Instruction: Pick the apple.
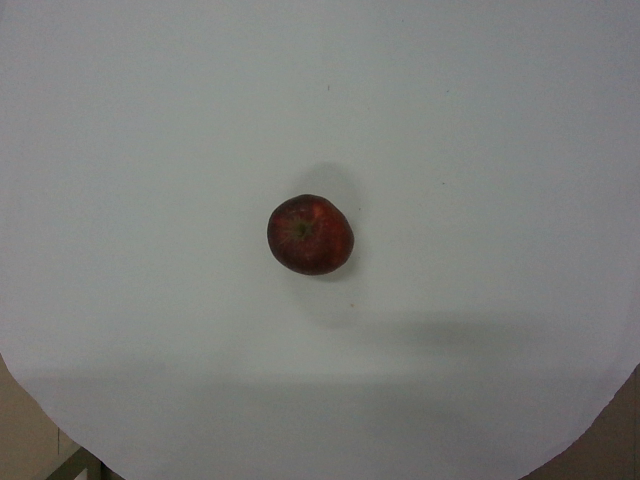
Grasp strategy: vertical